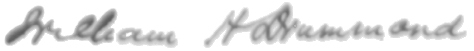
Signature of: william henry drummond